Question: How does the patient history play a role?
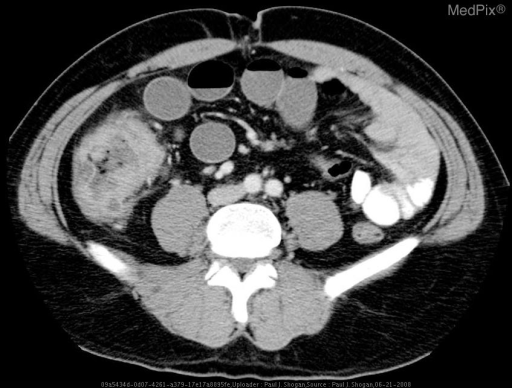
Answer: The patient's history of 42 yo male with abdominal pain is key in understanding the case.